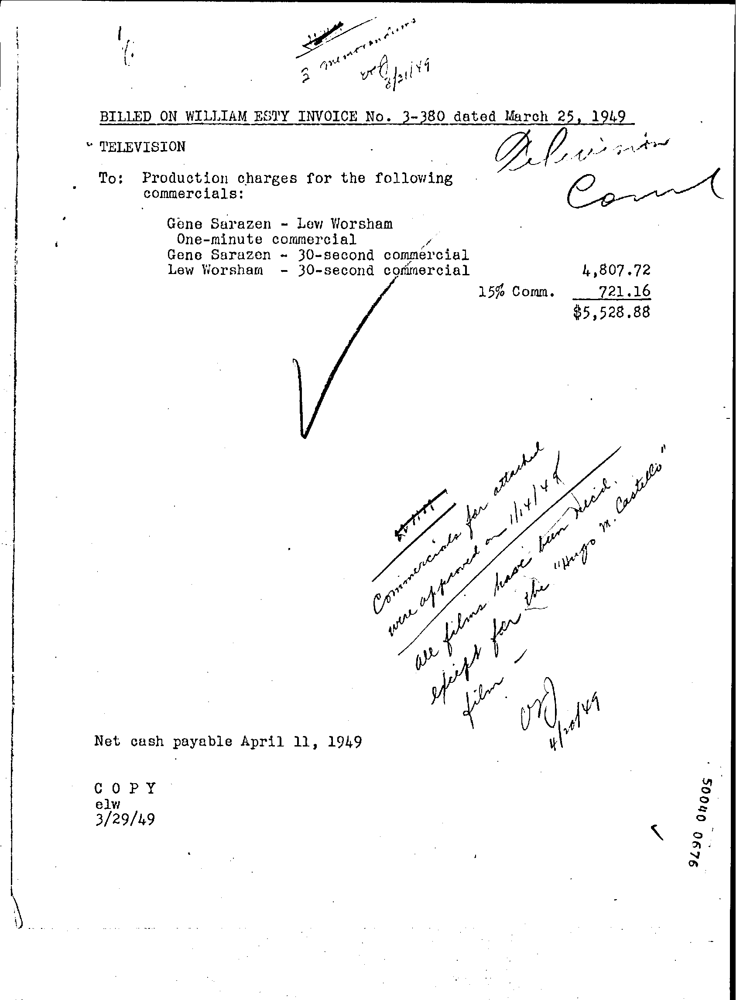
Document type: Invoice